Question: How is the property described in the document?
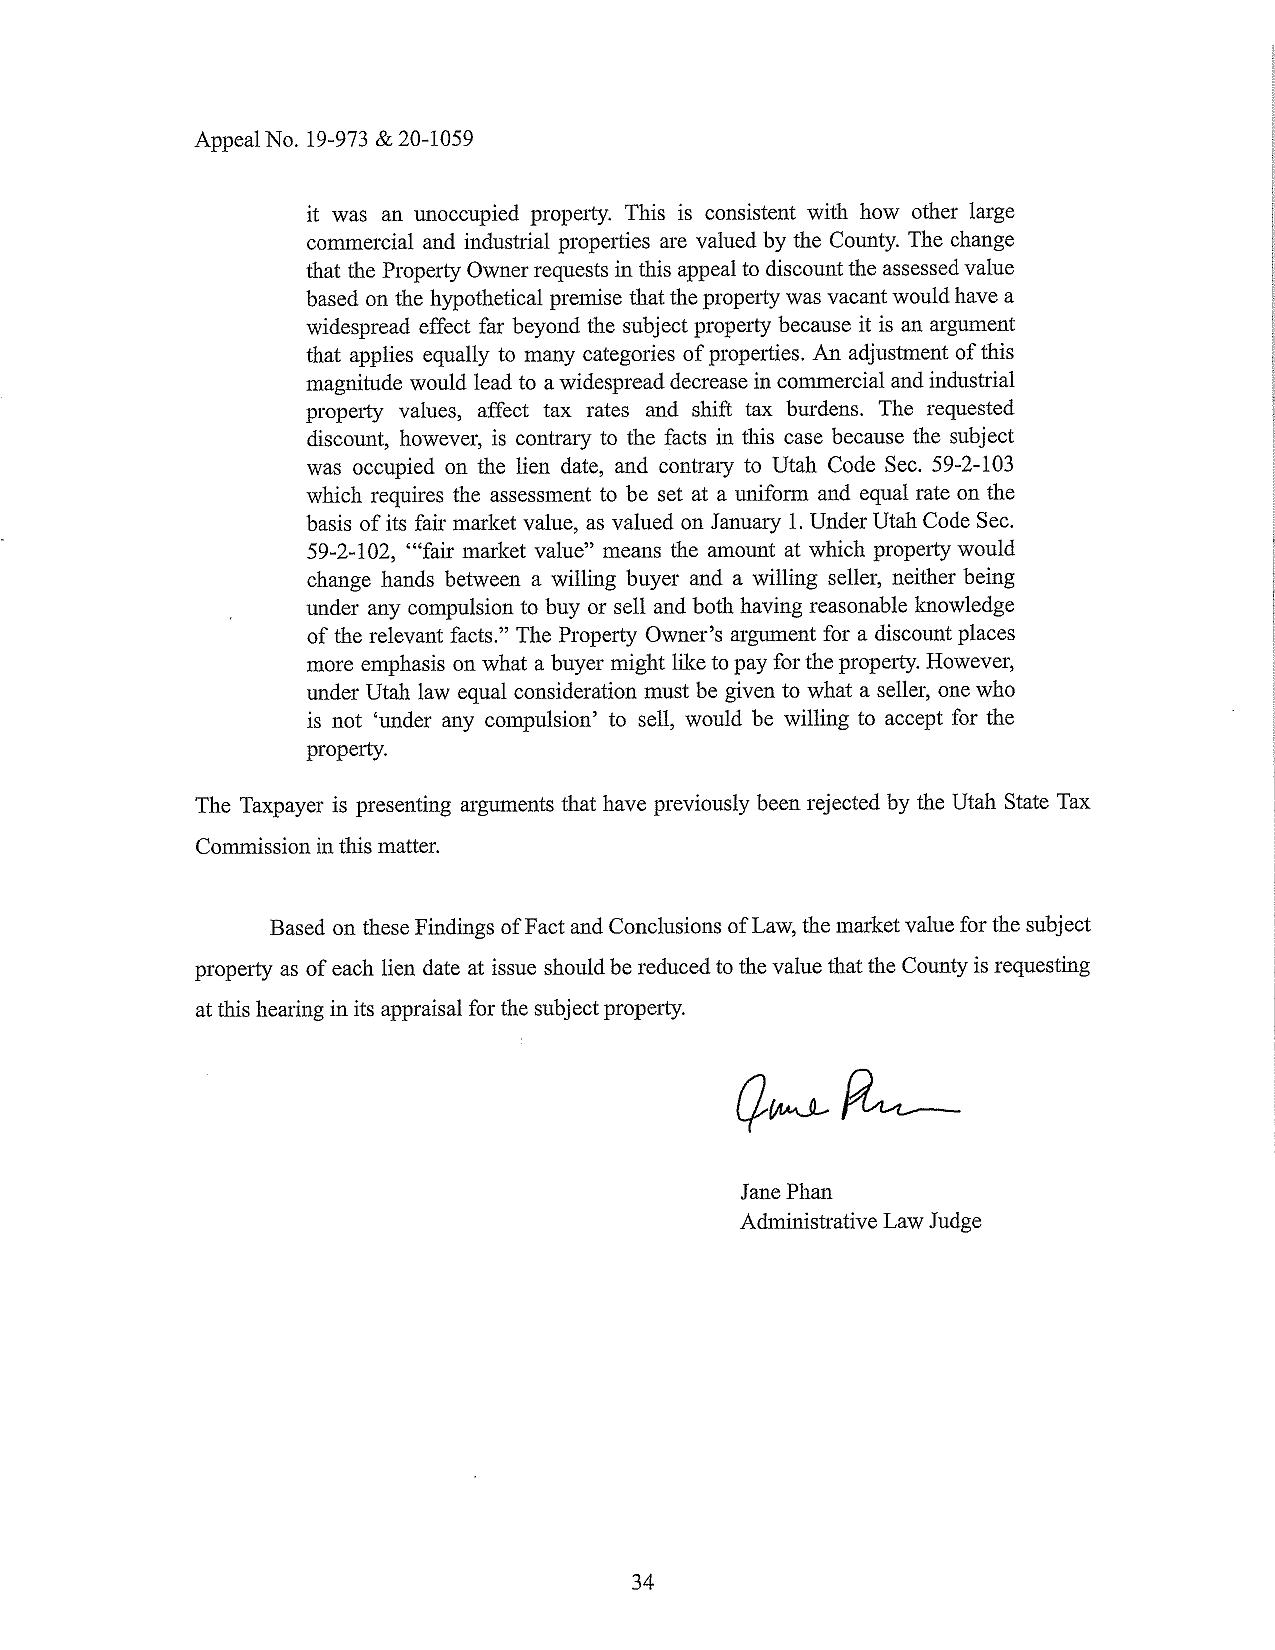
Answer: "commercial and industrial properties"